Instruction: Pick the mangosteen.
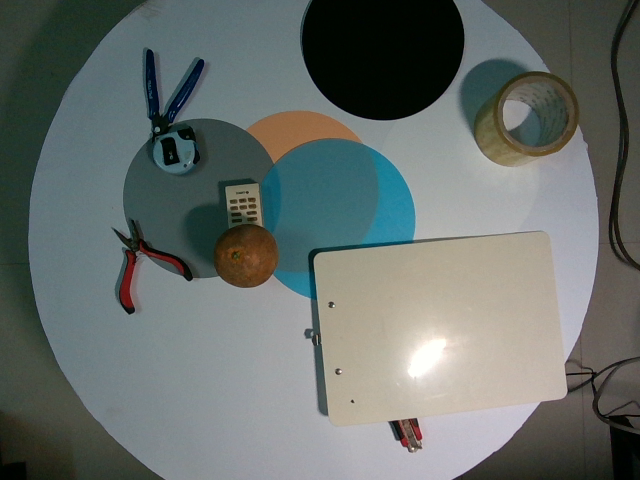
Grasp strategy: vertical